Question: Describe the condition in detail:
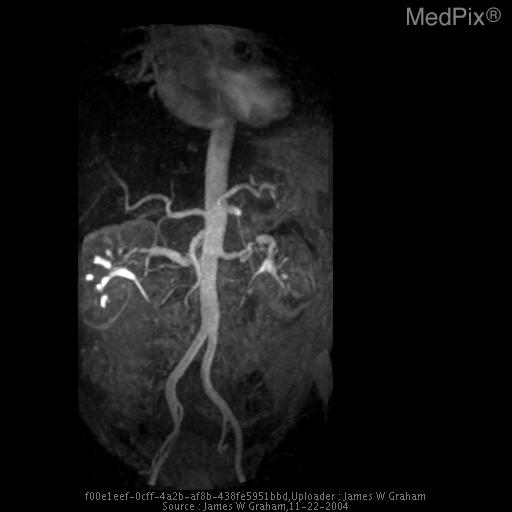
Answer: The disease is discussed as: Fibromuscular dysplasia represents a group of related noninflammatory disorders, all sharing the characteristic of overgrowth of one or multiple layers of the vessels wall. Also affecting the carotid, external iliac, and rarely the mesenteric arteries, it most commonly affects the renal arteries. There are 6 types, with medial fibroplasias representing the most common by far (70%). This type is characterized by the classic “string of beads” appearance. Other types have less characteristic findings, though all will have findings vessels narrowing, which may appear as irregular beaded narrowing, tubular smooth narrowing, or false channels. Most patients present with renovascular hypertension or progressive renal insufficiency.

The six types are:
Medial fibroplasia
Perimedial fibroplasias
Medial hyperplasia
Medial dissection
Intimal fibroplasias
Periarterial fibroplasias

The majority of patients will be female (3:1 female to male) and less than 30-40 years old, including children. Most patients respond well to angioplasty, with stenting typically reserved only for complications (dissection).